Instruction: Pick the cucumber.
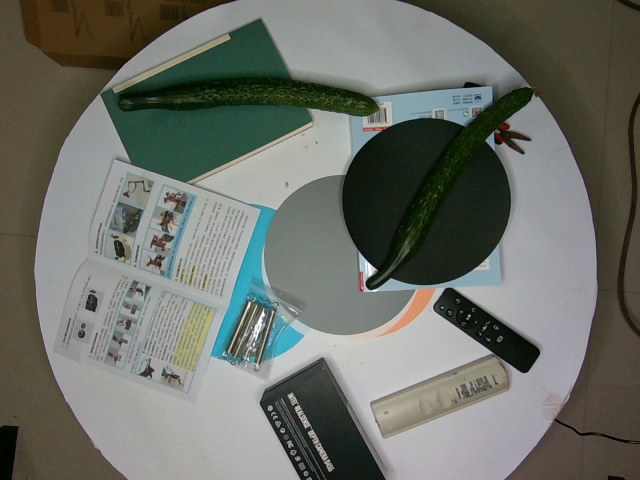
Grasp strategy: vertical